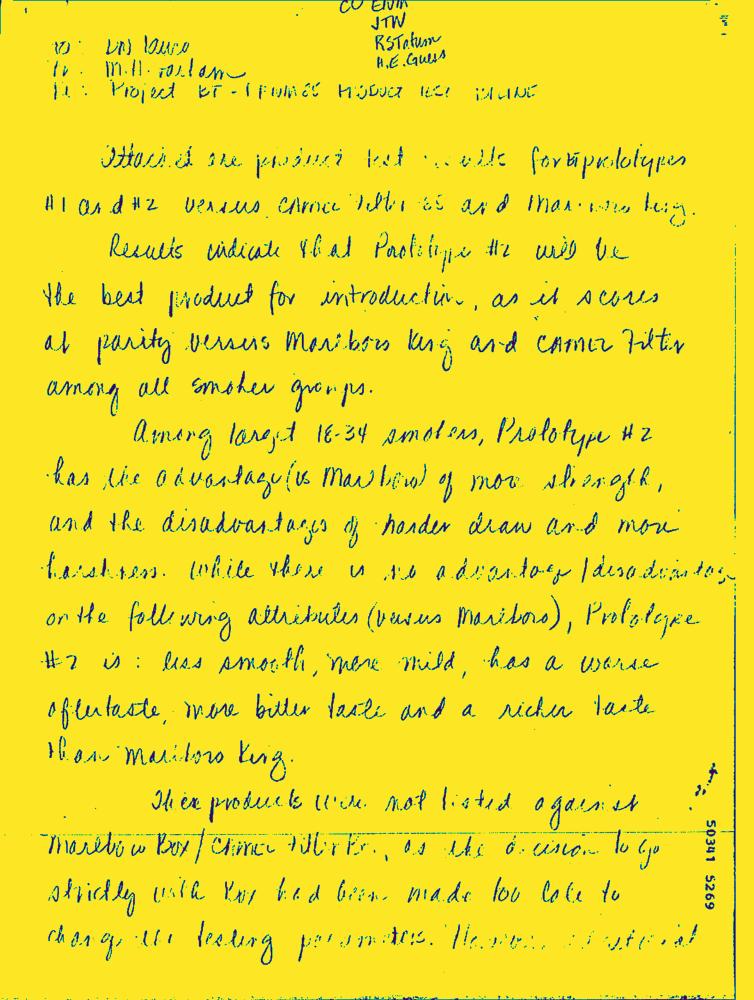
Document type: Hand-Written